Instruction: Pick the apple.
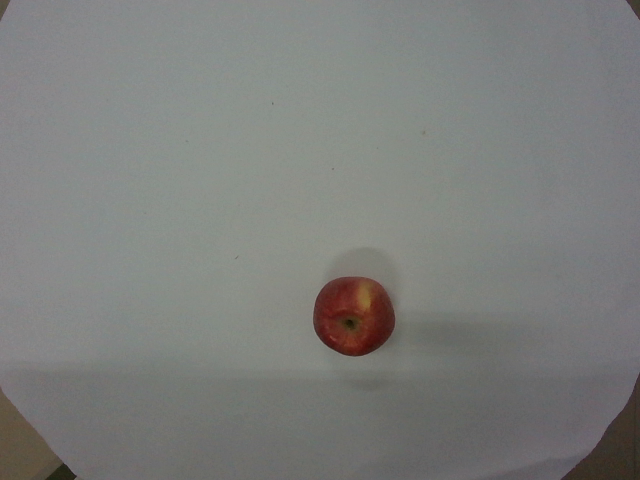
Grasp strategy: vertical